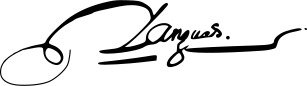
Signature of: antonio de yanguas